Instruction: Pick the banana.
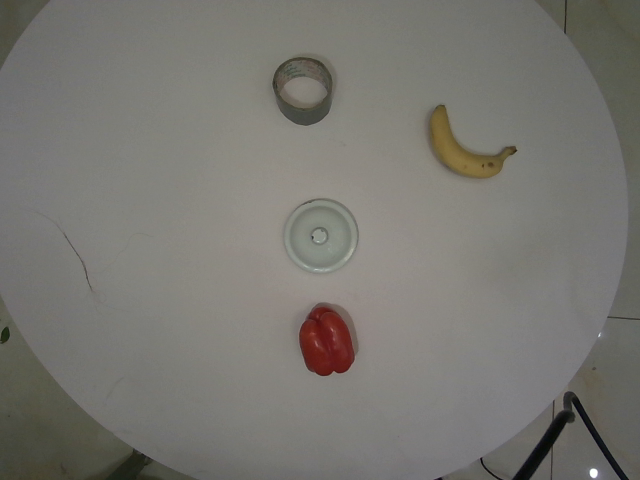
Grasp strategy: vertical